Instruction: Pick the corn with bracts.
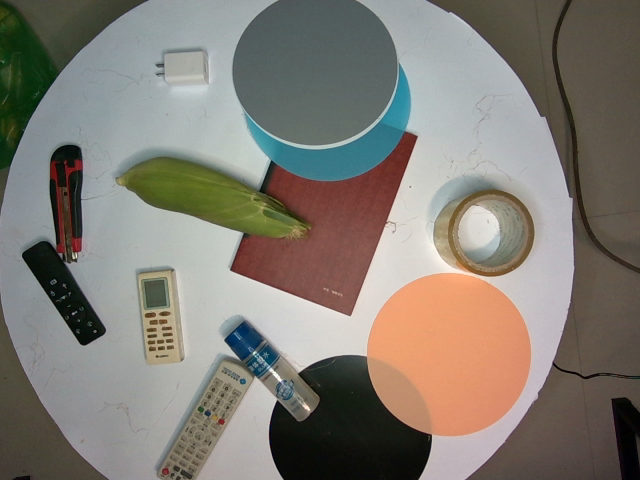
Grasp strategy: vertical